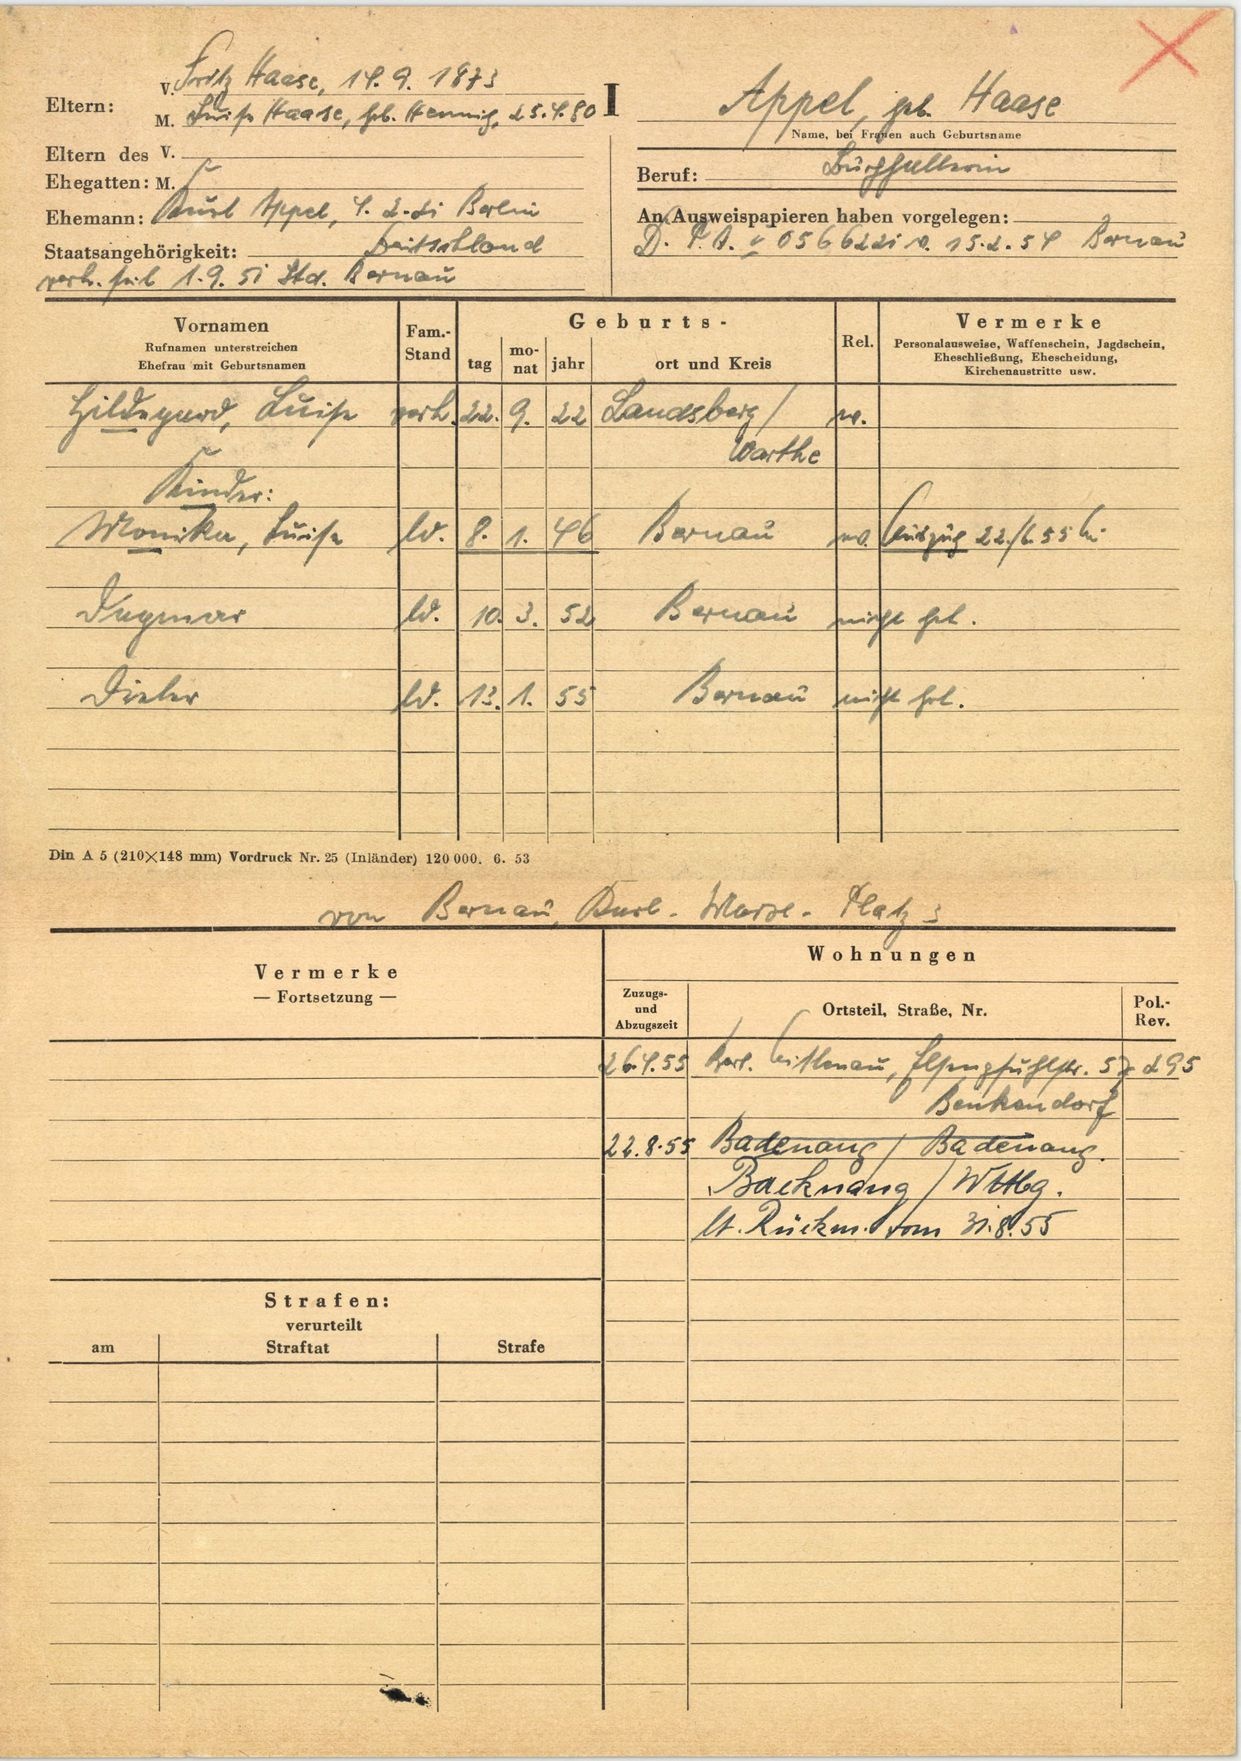
Appel, geb. Haase